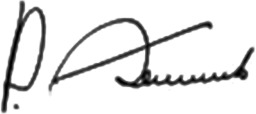
Signature of: ruslan khasbulatov